Question: What type of tax is indicated in the document, personal property or real estate?
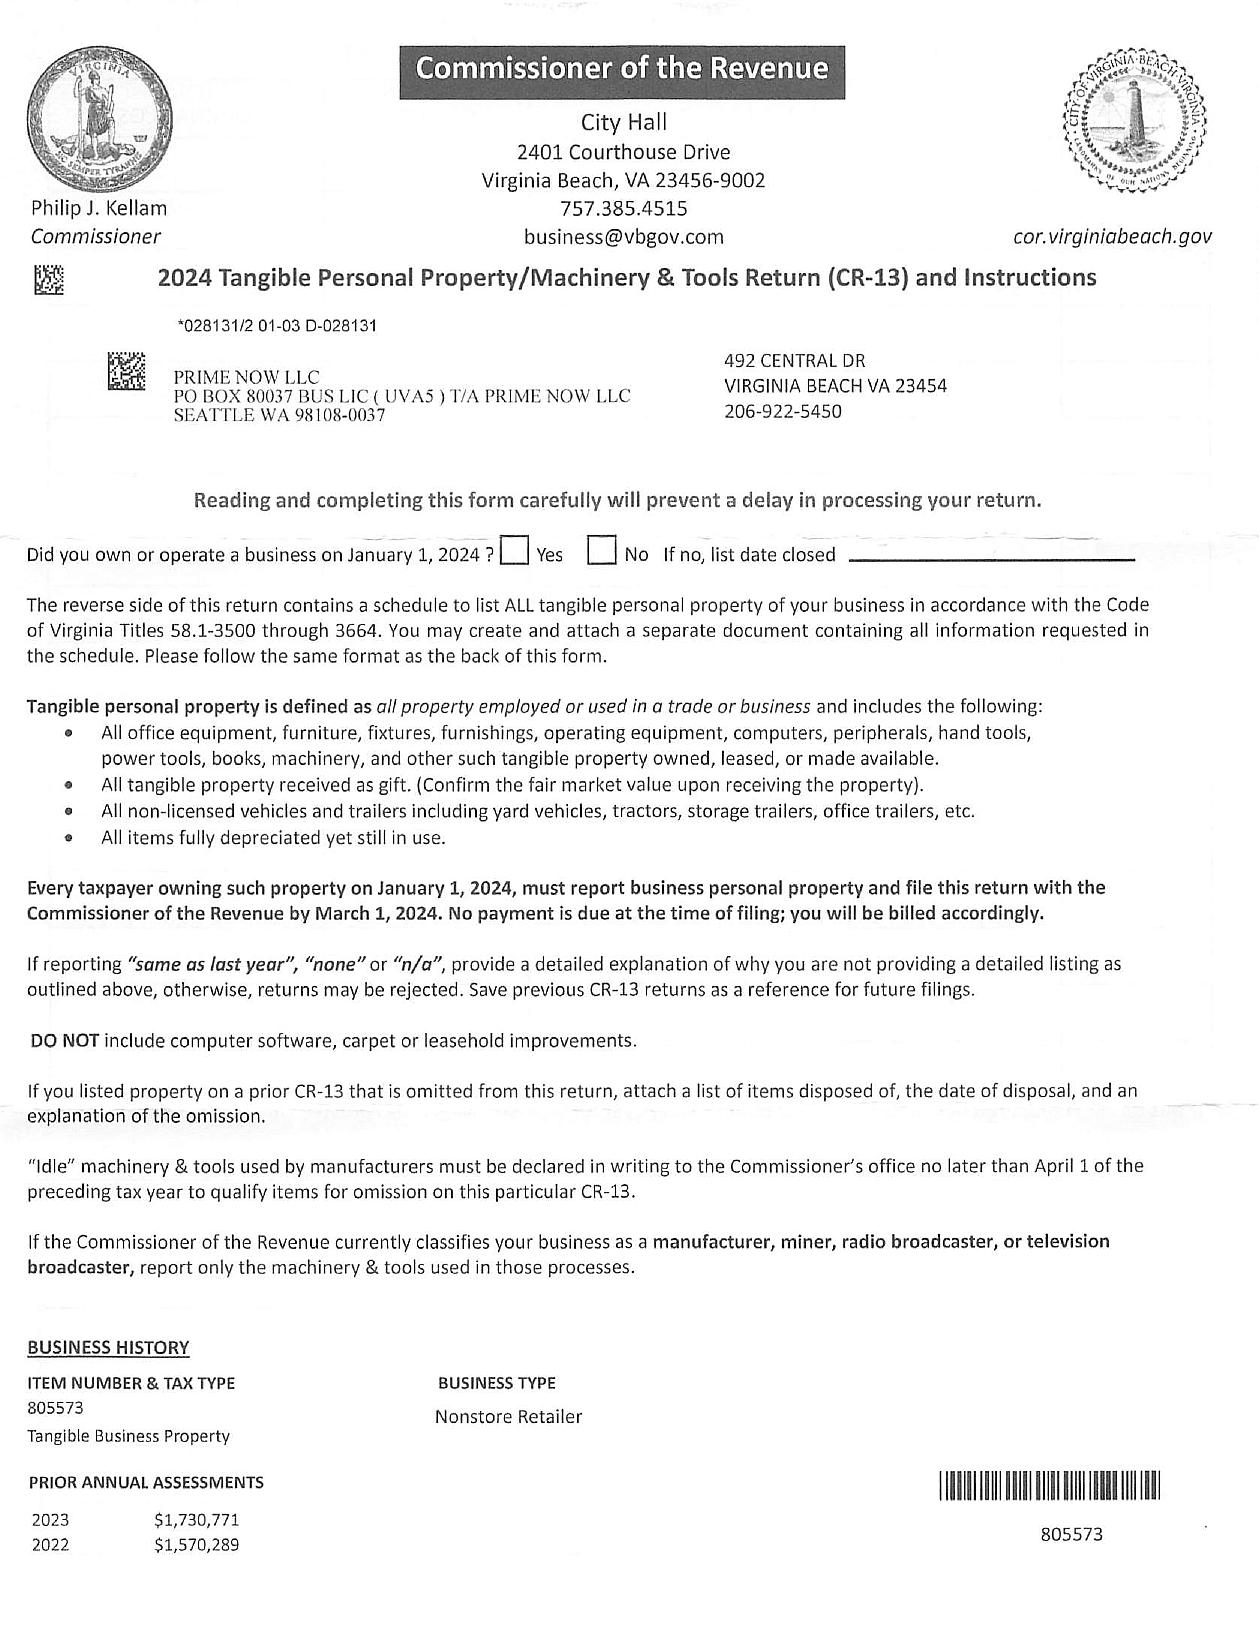
Answer: "Tangible Business Property"